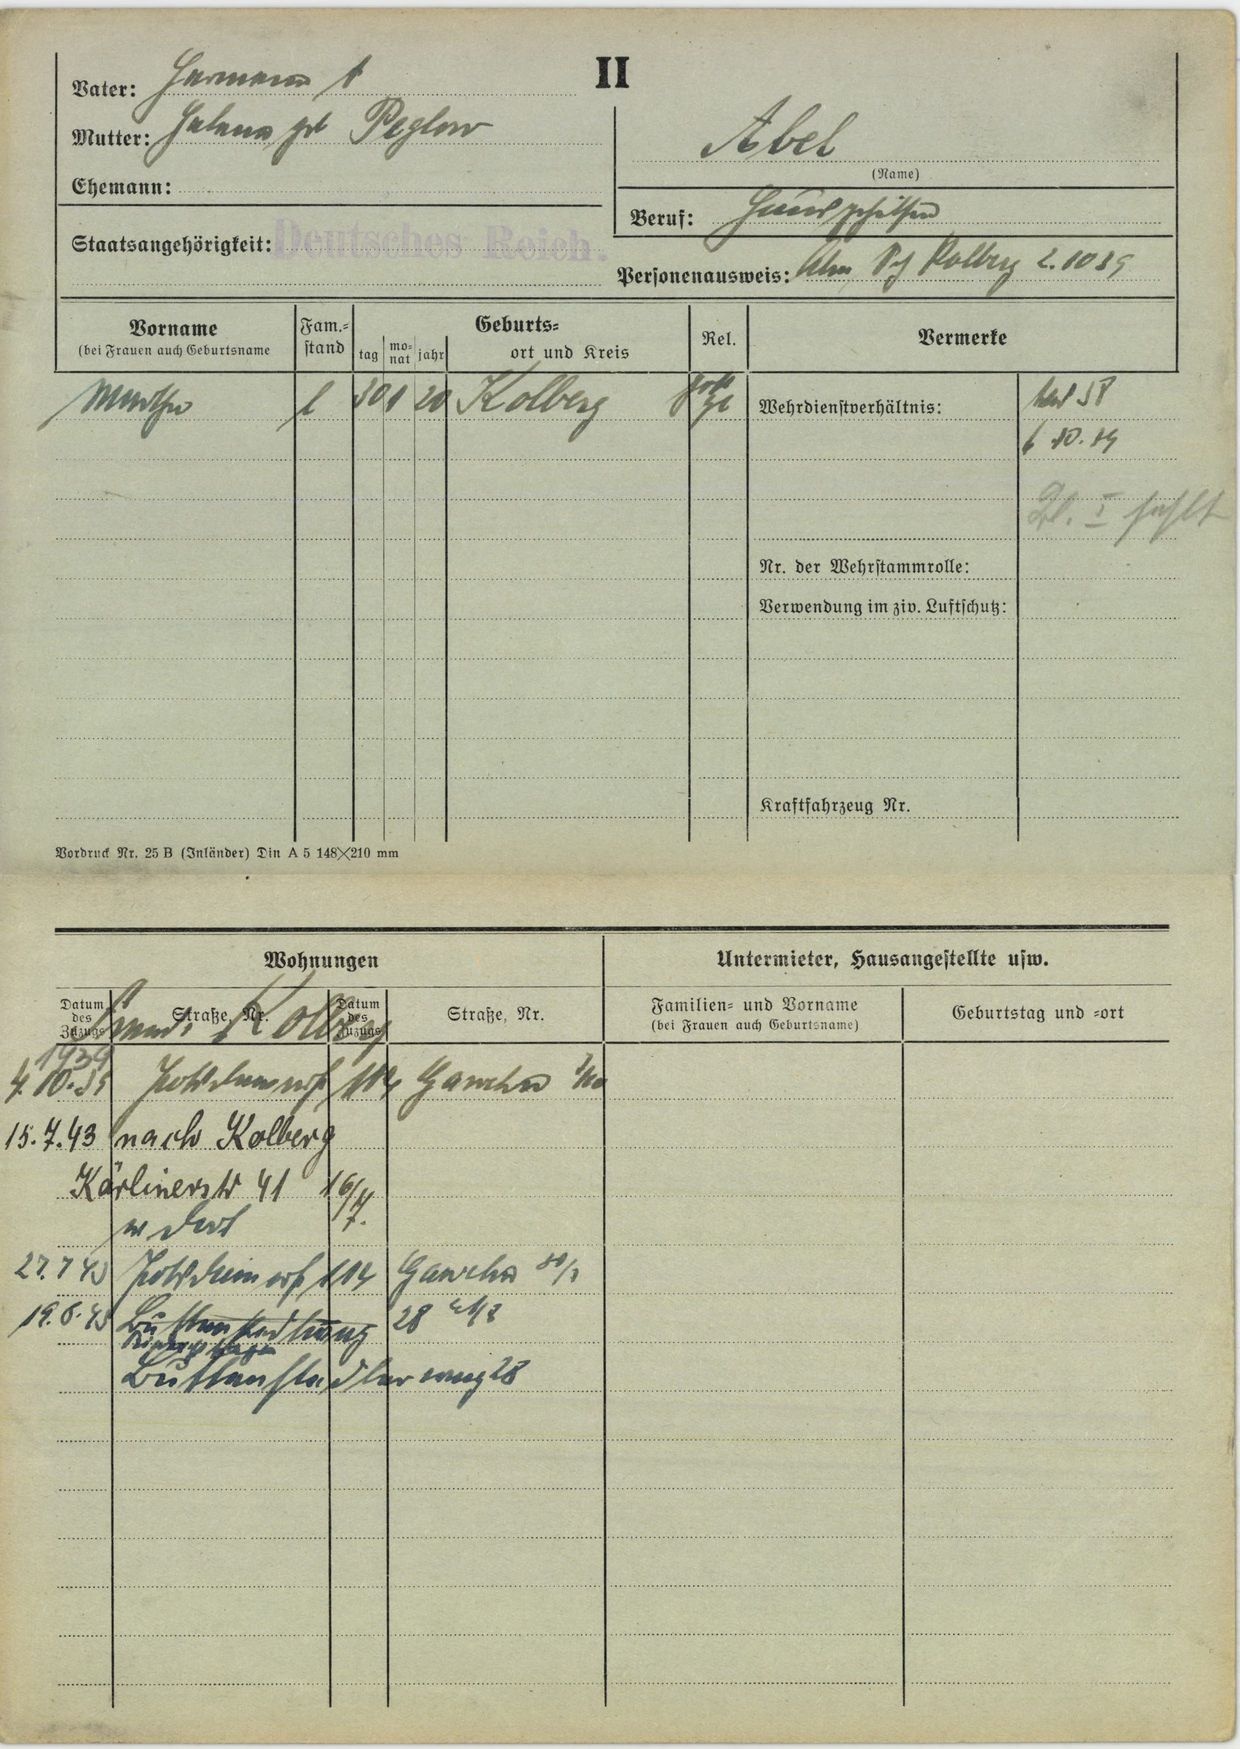
Abel